Question: What is the property identification or parcel number listed?
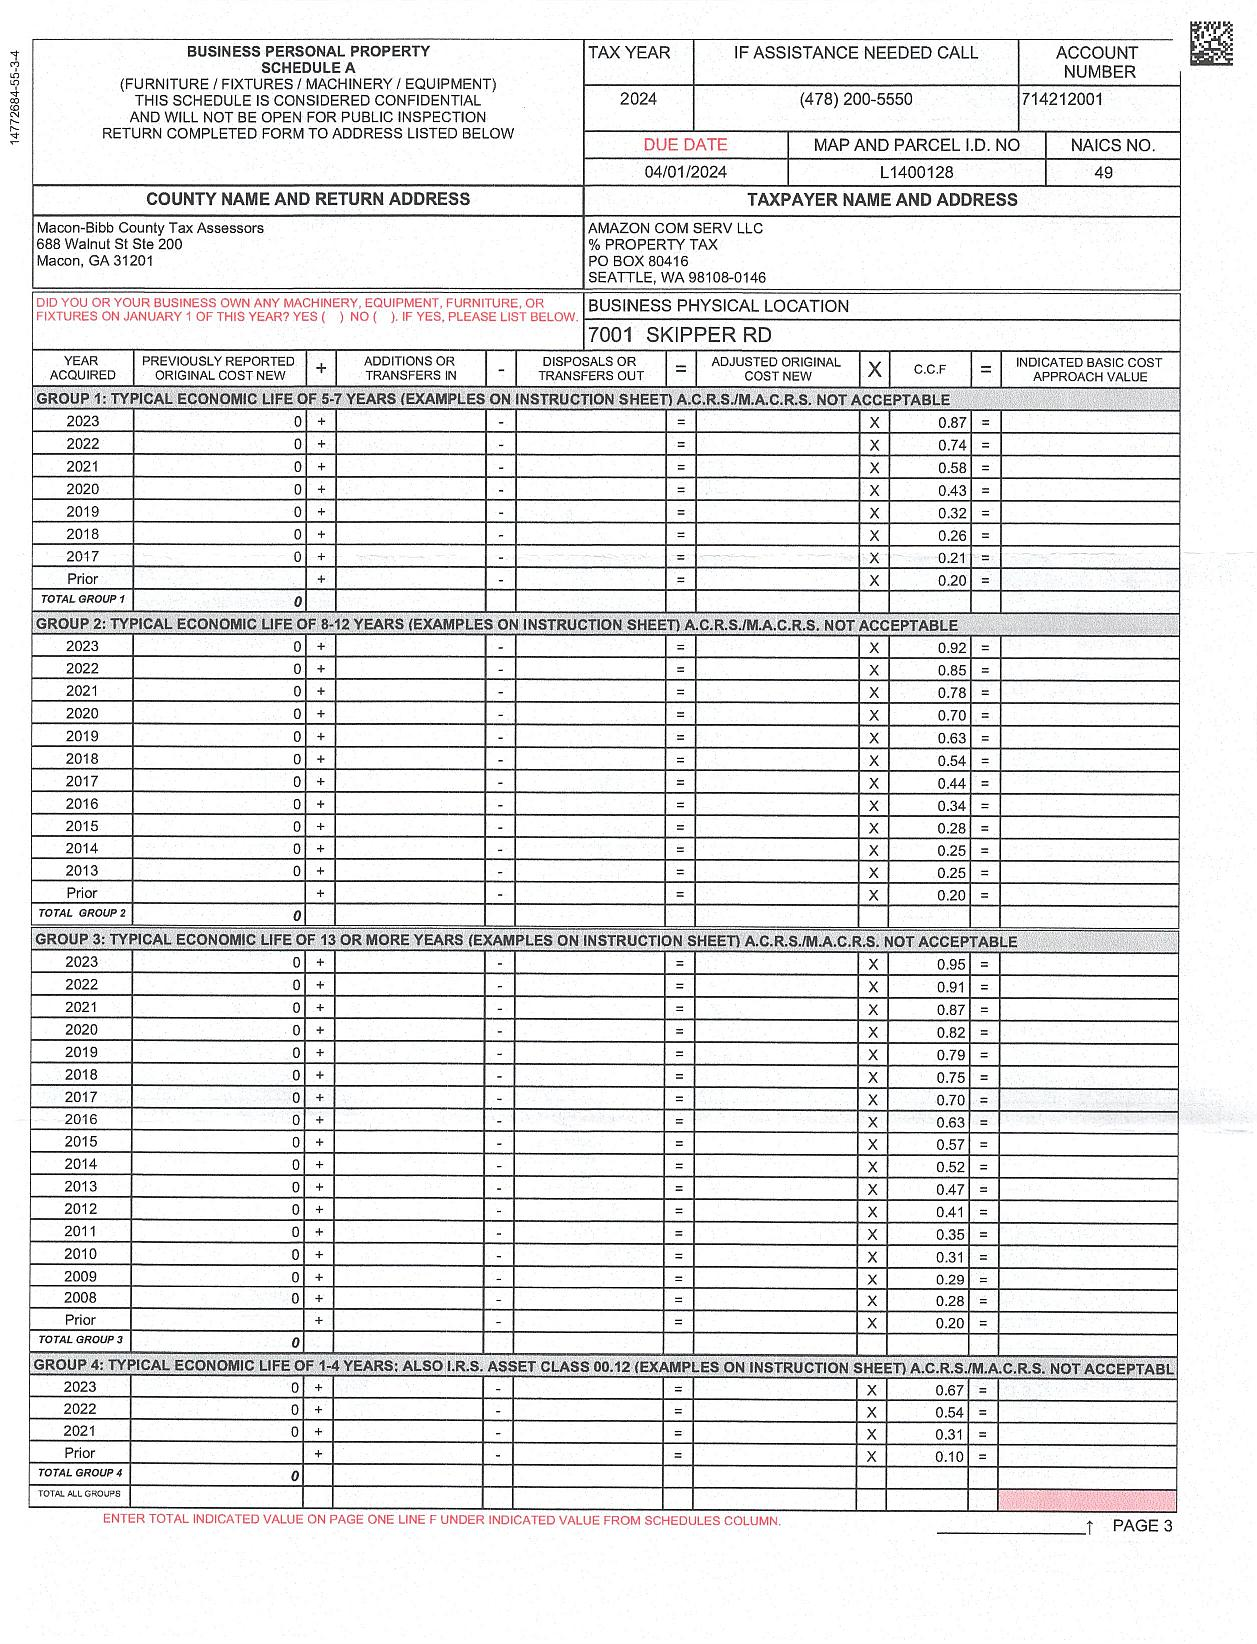
Answer: "L1400128"